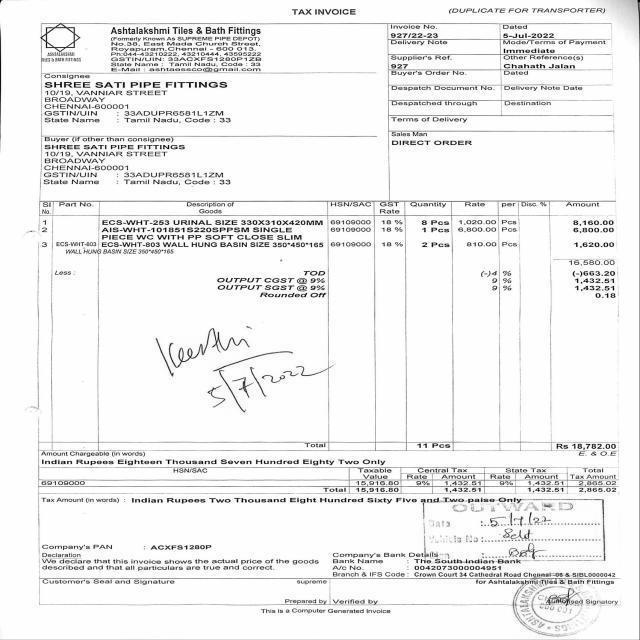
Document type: Invoice